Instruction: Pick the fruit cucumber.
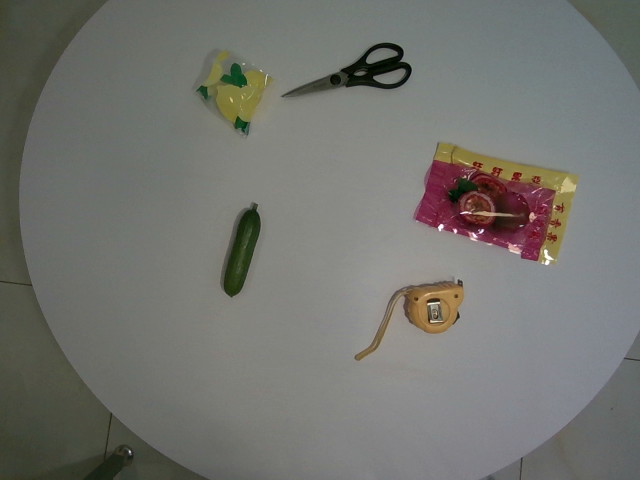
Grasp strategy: vertical